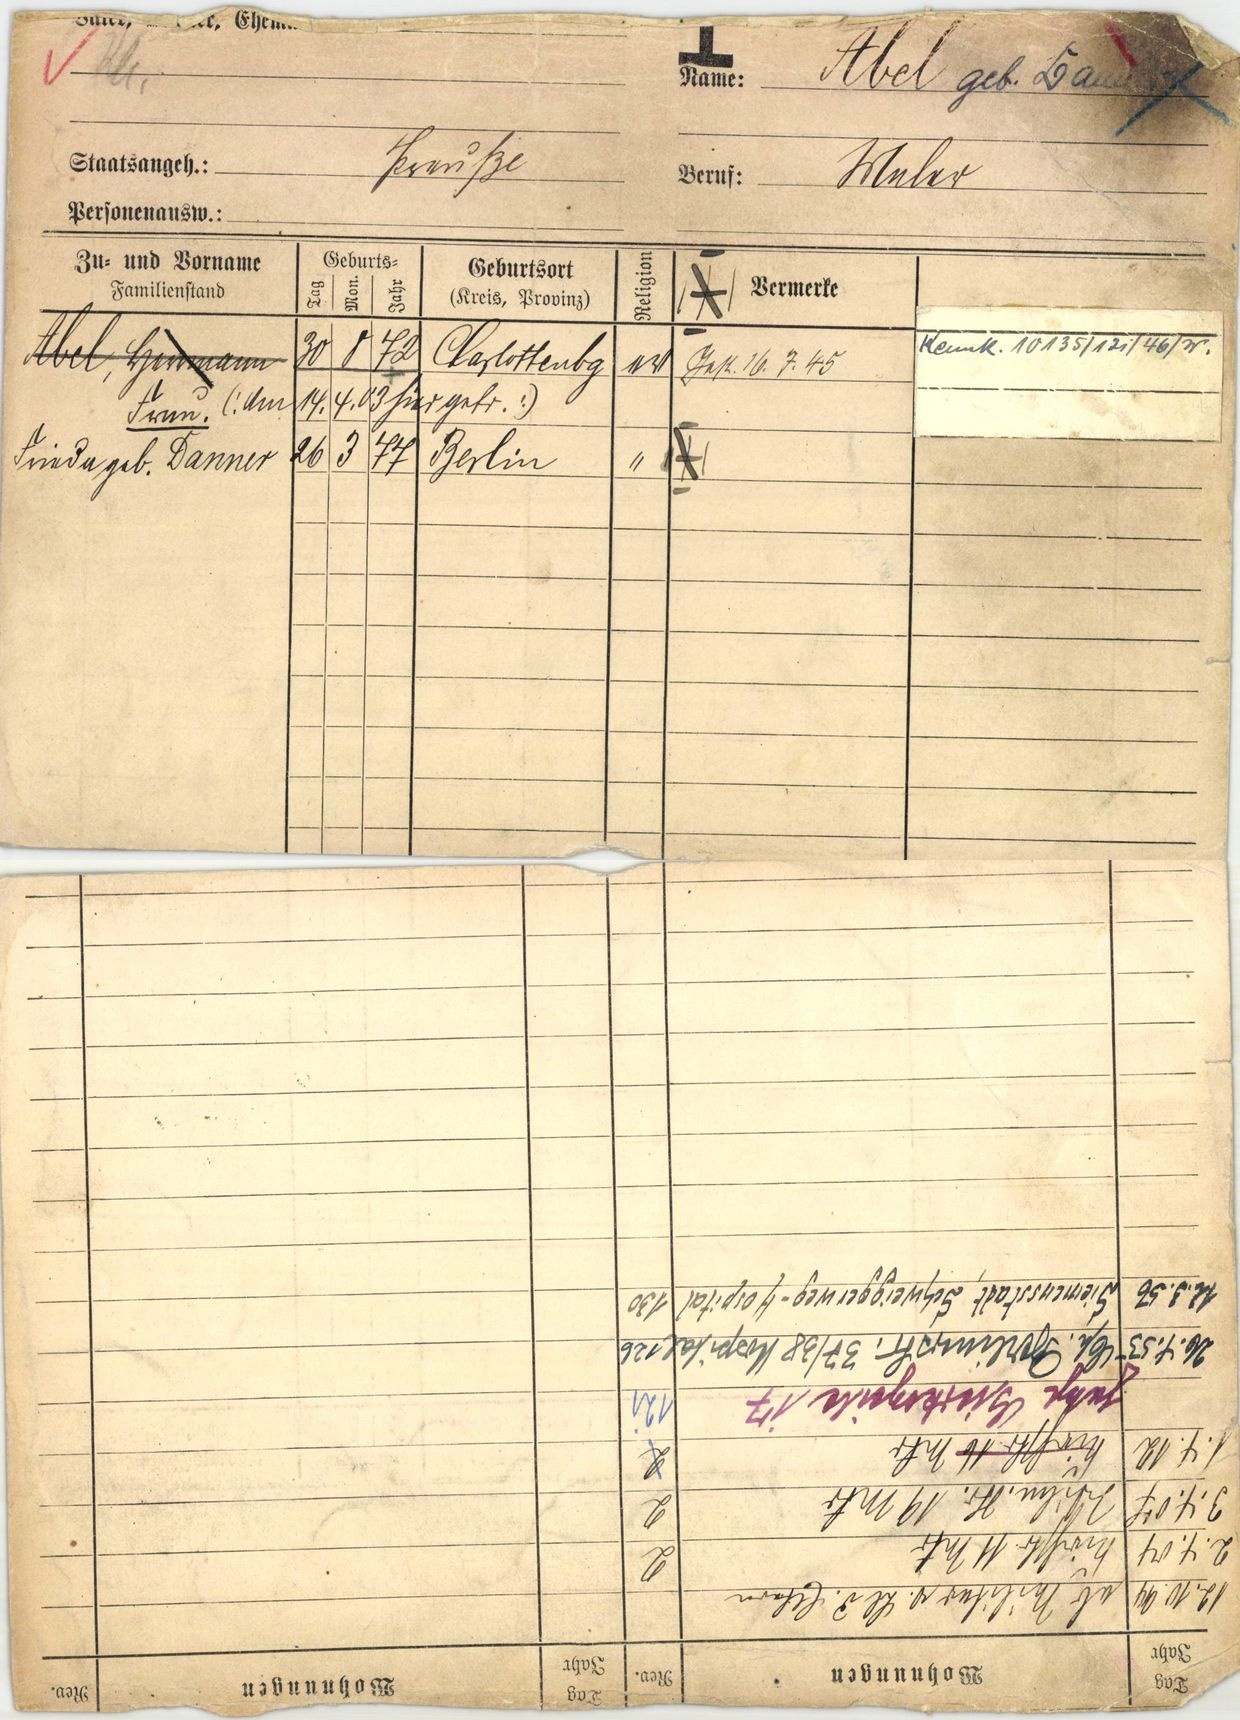
Abel geb. Baxxx